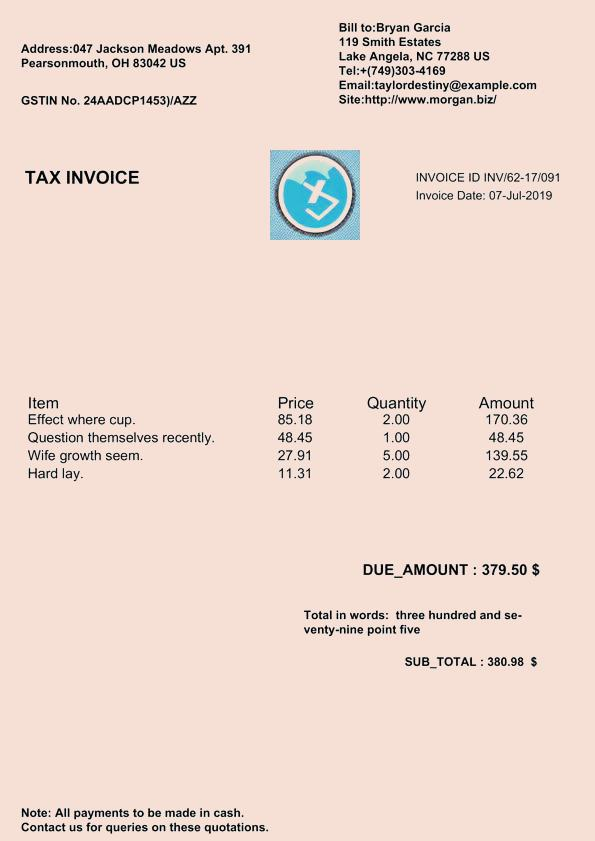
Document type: Invoice